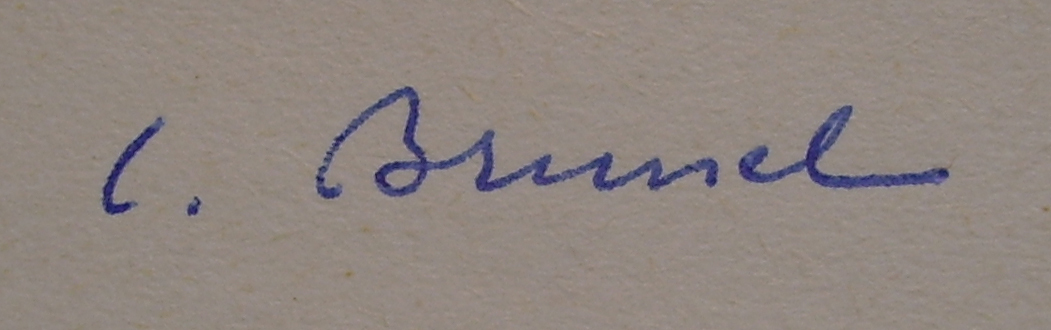
Signature of: clovis brunel